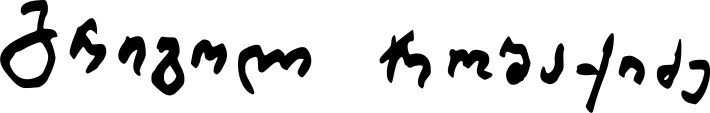
Signature of: grigol robakidze